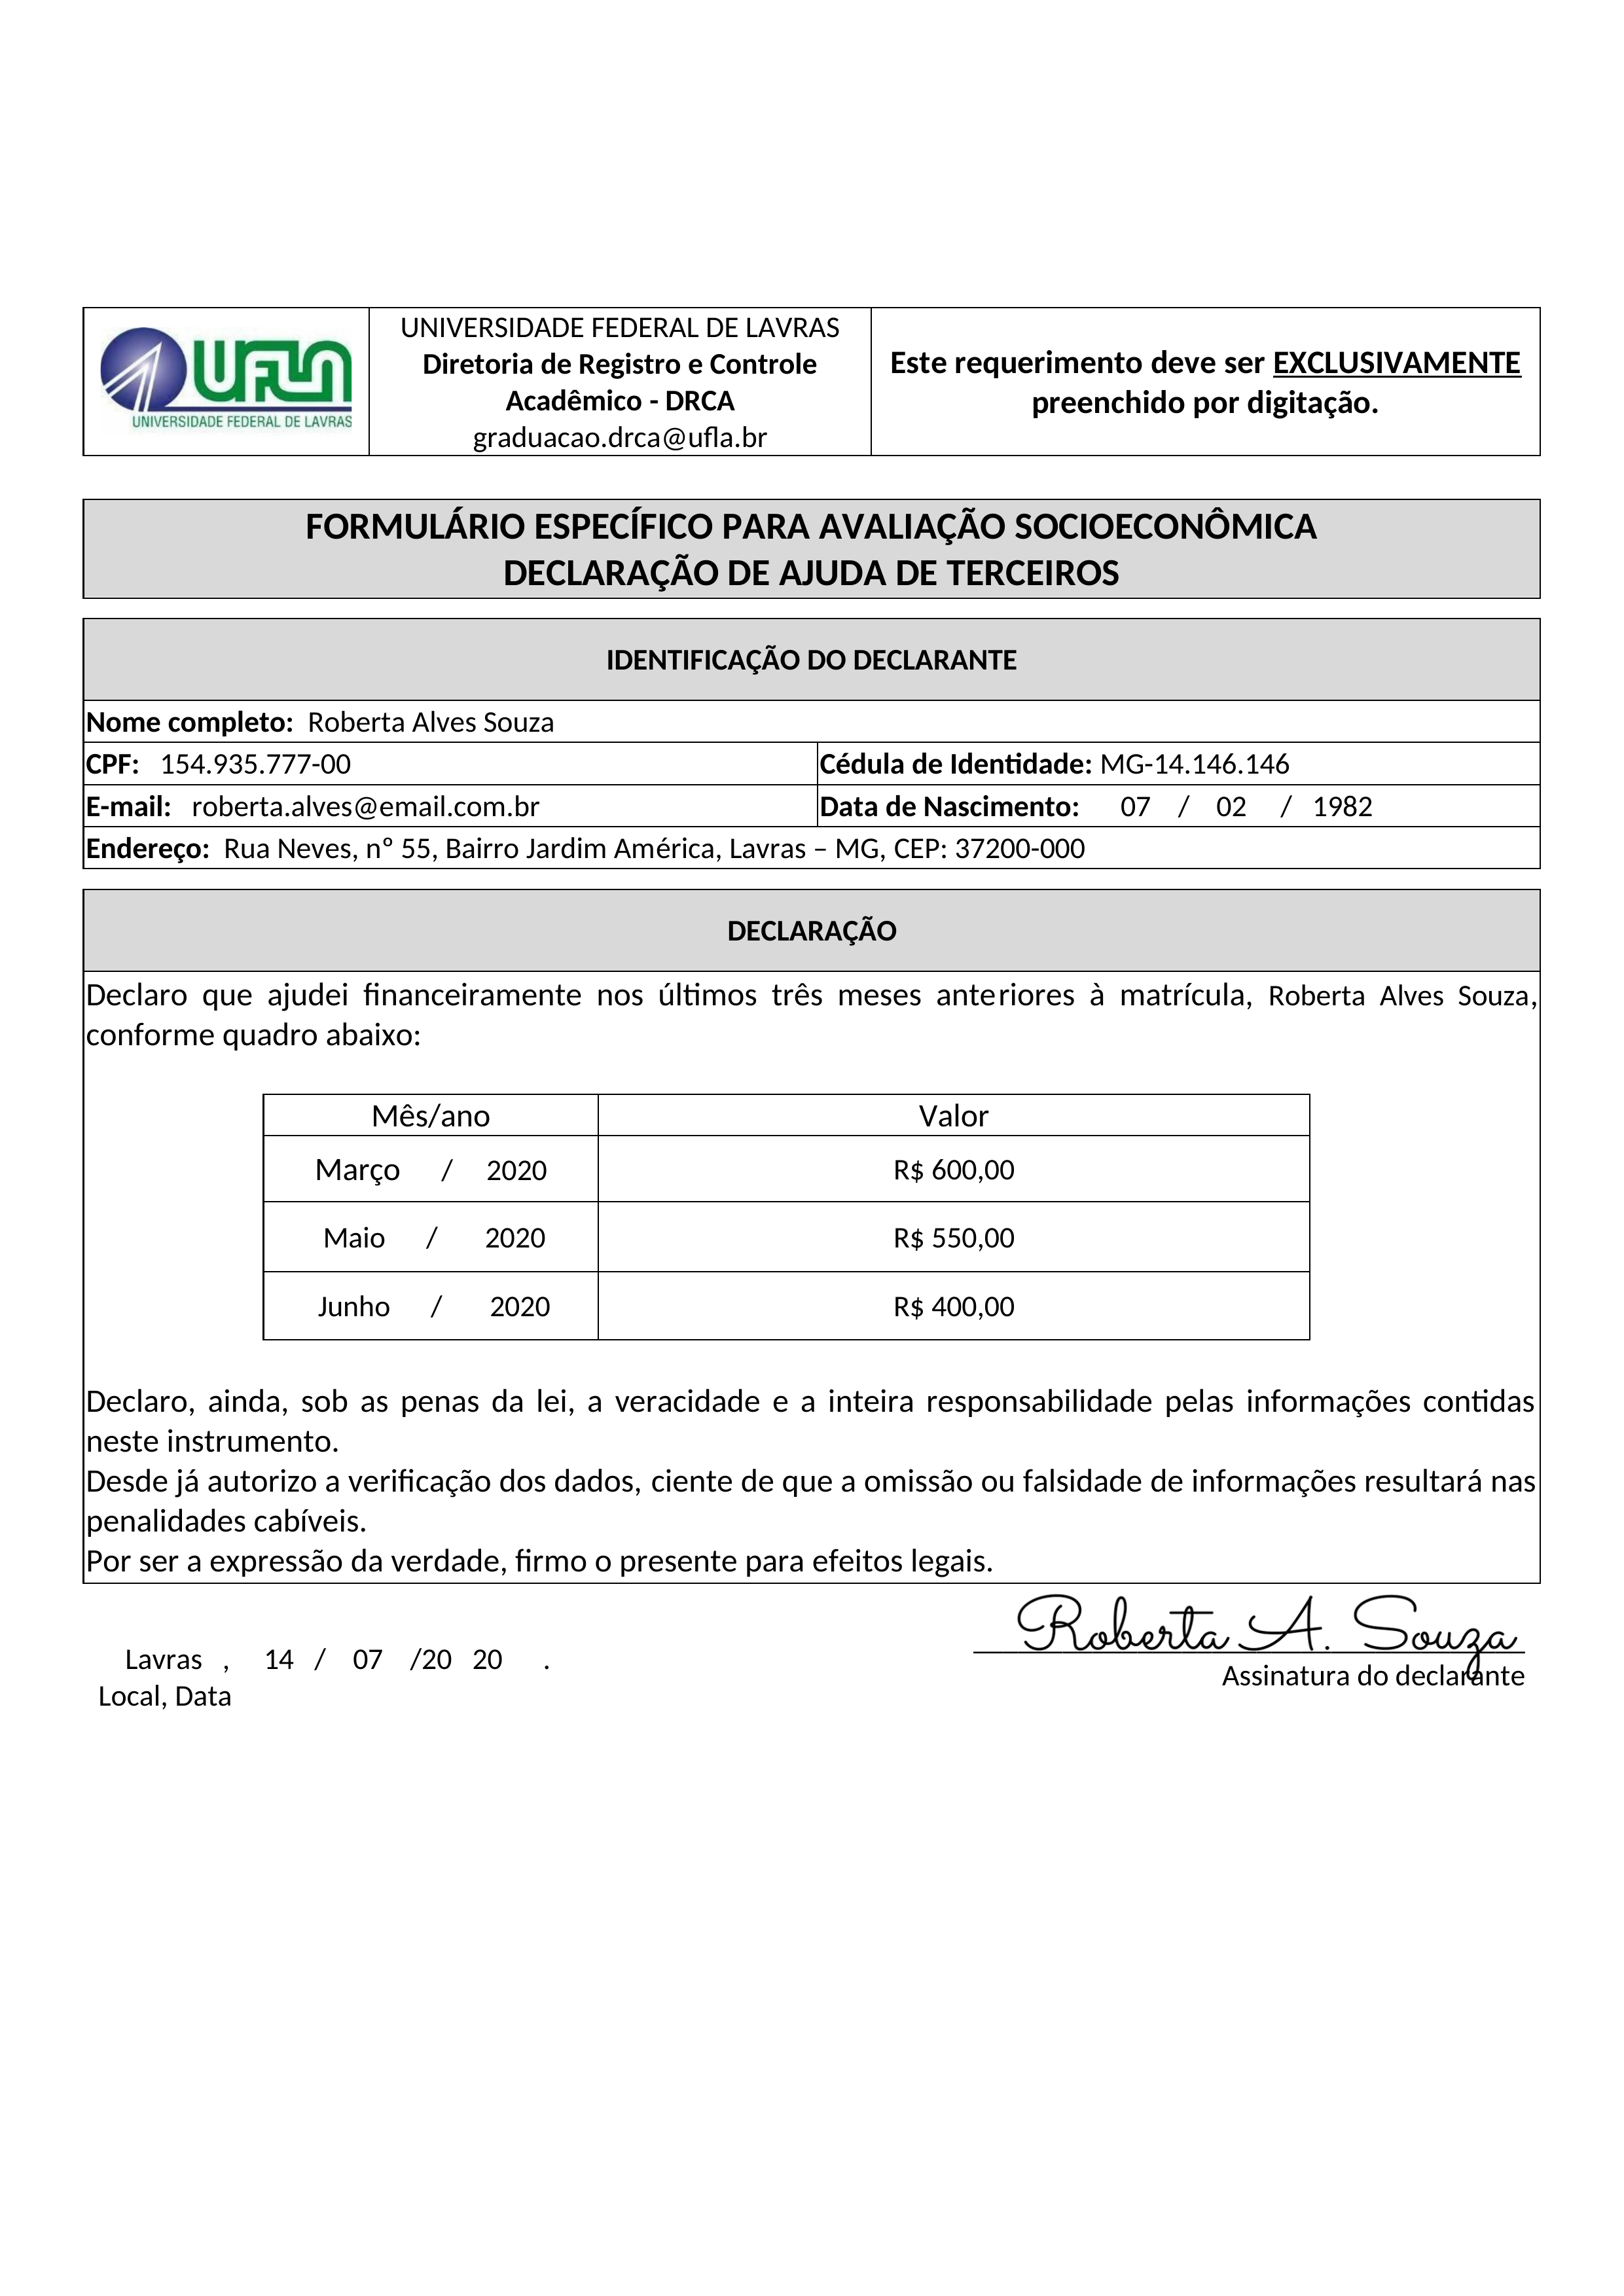
UNIVERSIDADE FEDERAL DE LAVRAS
UFLA
Este requerimento deve ser EXCLUSIVAMENTE preenchido por digitação.
Diretoria de Registro e Controle Acadêmico - DRCA
UNIVERSIDADE FEDERAL DE LAVRAS
graduacao.drca@ufla.br
FORMULÁRIO ESPECÍFICO PARA AVALIAÇÃO SOCIOECONÔMICA DECLARAÇÃO DE AJUDA DE TERCEIROS
IDENTIFICAÇÃO DO DECLARANTE
Nome completo:
Roberta Alves Souza
Cédula de Identidade:
MG-14.146.146
CPF:
154.935.777-00
E-mail:
roberta.alves@email.com.br
Data de Nascimento:
07 / 02 / 1982
Endereço:
Rua Neves, nº 55, Bairro Jardim América, Lavras - MG, CEP: 37200-000
DECLARAÇÃO
Declaro que ajudei financeiramente nos últimos três meses anteriores à matrícula, Roberta Alves Souza, conforme quadro abaixo:
Mês/ano
Março / 2020
Maio / 2020
Junho / 2020
Valor
R$ 600,00
R$ 550,00
R$ 400,00
Declaro, ainda, sob as penas da lei, a veracidade e a inteira responsabilidade pelas informações contidas neste instrumento.
Desde já autorizo a verificação dos dados, ciente de que a omissão ou falsidade de informações resultará nas penalidades cabíveis.
Por ser a expressão da verdade, firmo o presente para efeitos legais.
Assinatura do declarante
Local,
Lavras,
Data
14/07/2020.